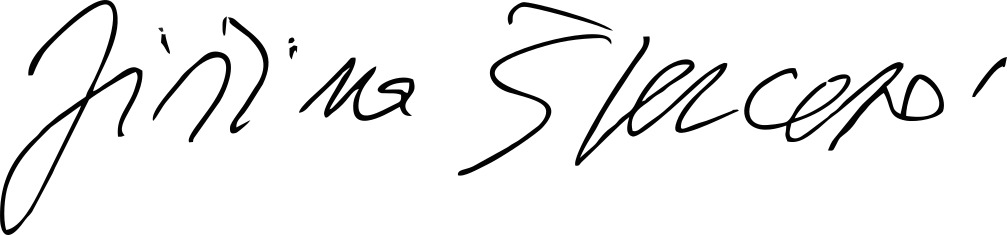
Signature of: jiřina švorcová